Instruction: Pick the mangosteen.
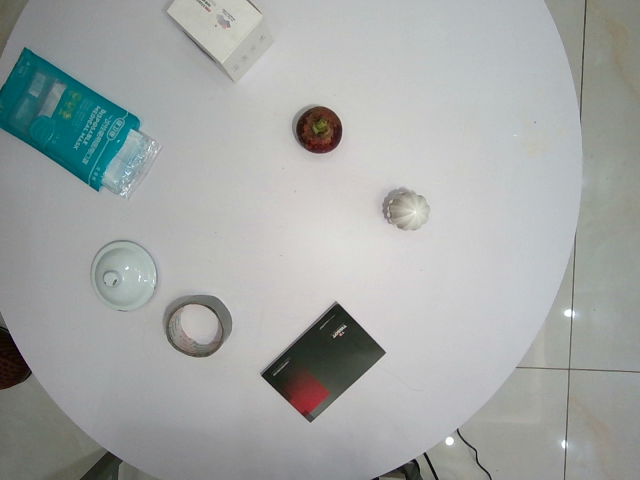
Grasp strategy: vertical